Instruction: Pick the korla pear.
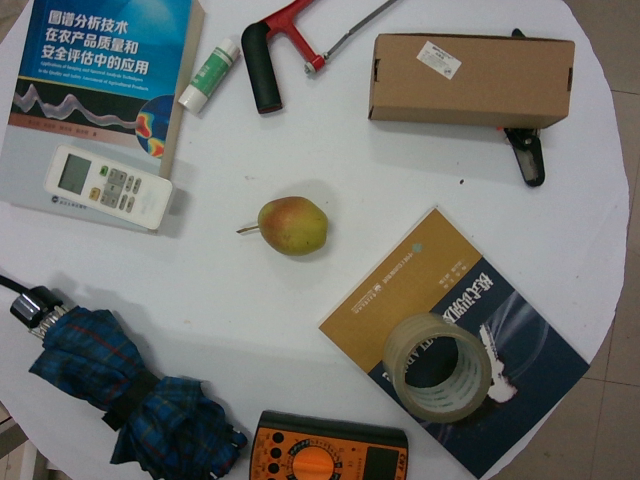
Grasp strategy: vertical